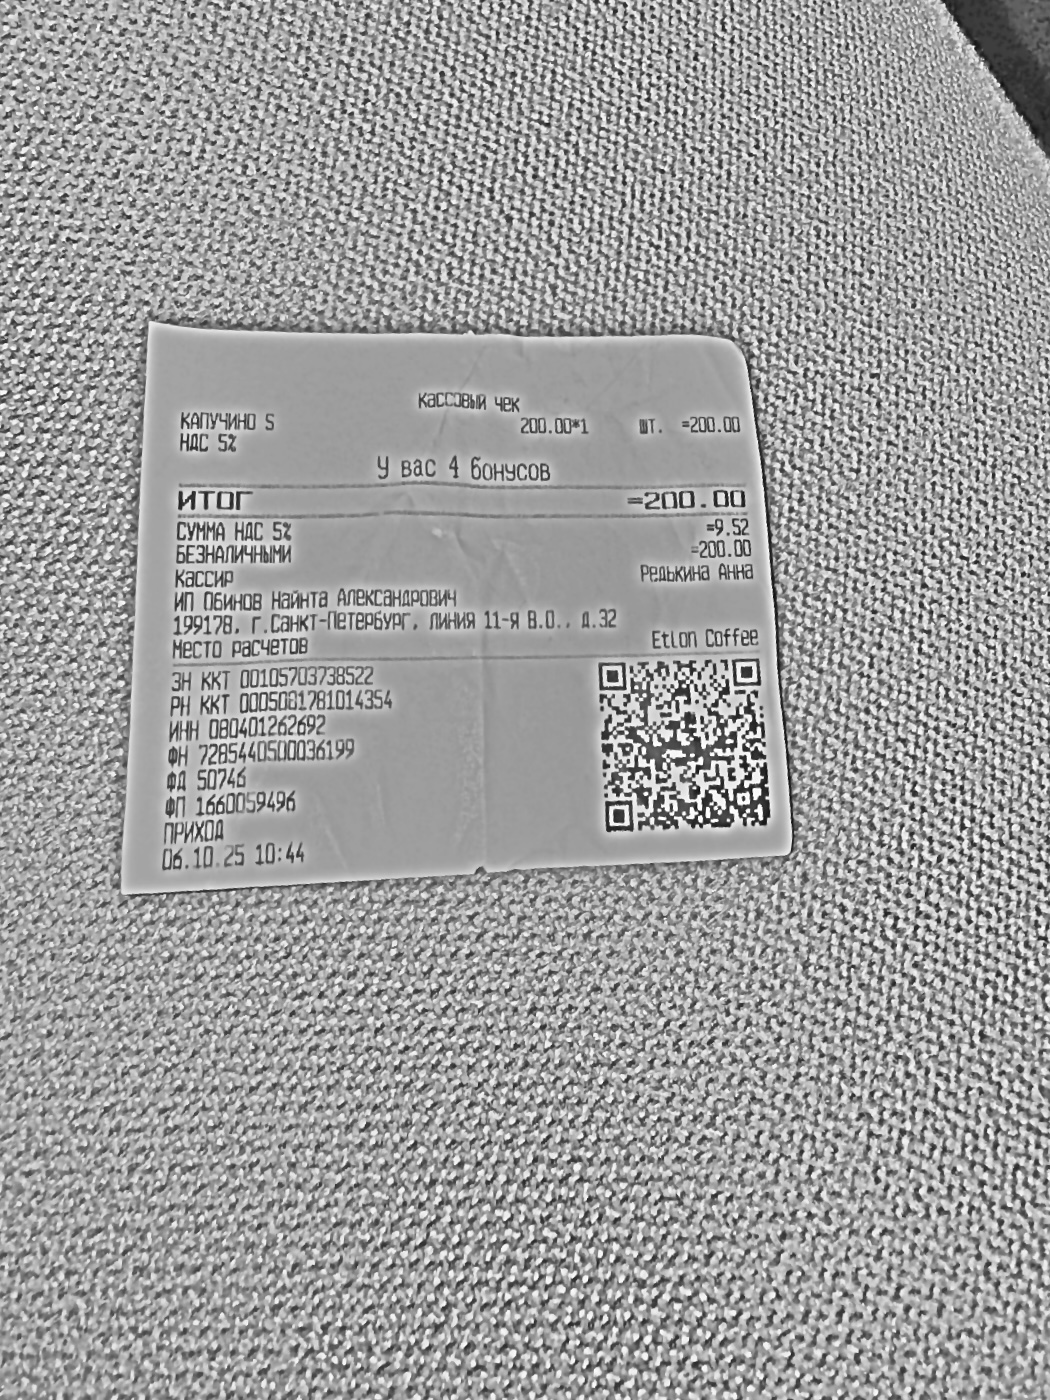
Продавец: ИП Обинов Найнта Александрович
ИНН: 080401262692
Дата: 06.10.25
Товары: КАПУЧИНО S
Количество: 1
Цена: 200.00
Сумма: 200.00
Итого: 200.00